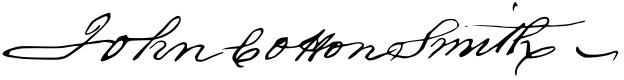
Signature of: john cotton smith